Question: What is the suspected problem?
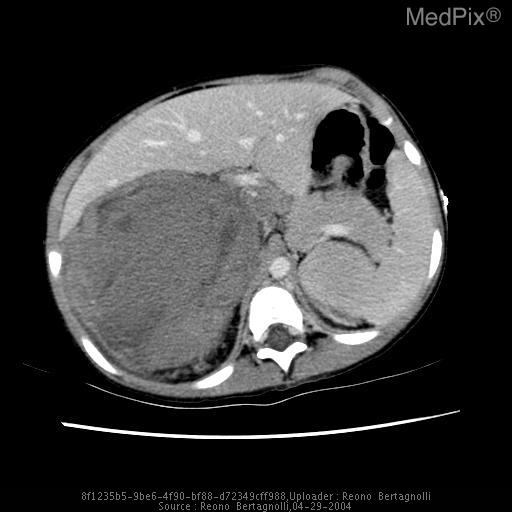
Answer: The findings suggest Bilateral heterogeneously enhancing renal masses with tumor thrombus extending into the right renal vein, IVC, and the right atrium.  Bilateral neuroblastomatosis is demonstrated.. Axial CT scan demonstrating the right renal mass with tumor thrombus in the inferior vena cava.. The patient might have a history of 5 year female with a single episode of painless hematuria which rapidly progressed to clots of blood over two days.  She initially presented to the emergency room.  She was instructed to follow up the next day to her primary care provider.  She returned to the emergency room the next morning with right upper quadrant pain and vomiting and was found to have a right abdominal mass.  A CT scan was performed at that time demonstrating bilateral renal masses as described in the images..